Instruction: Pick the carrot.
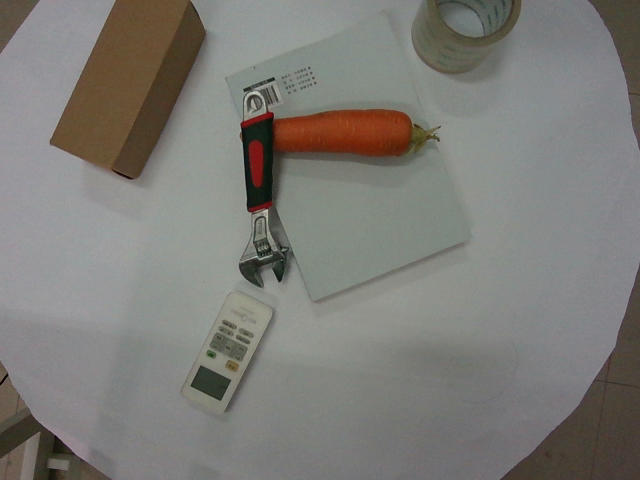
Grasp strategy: vertical